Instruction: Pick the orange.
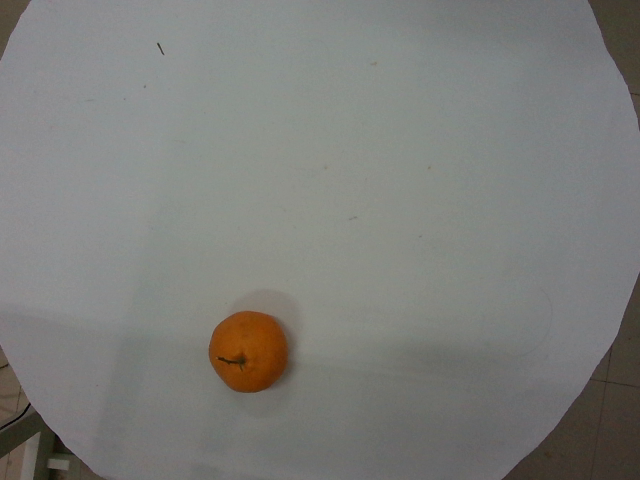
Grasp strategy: vertical